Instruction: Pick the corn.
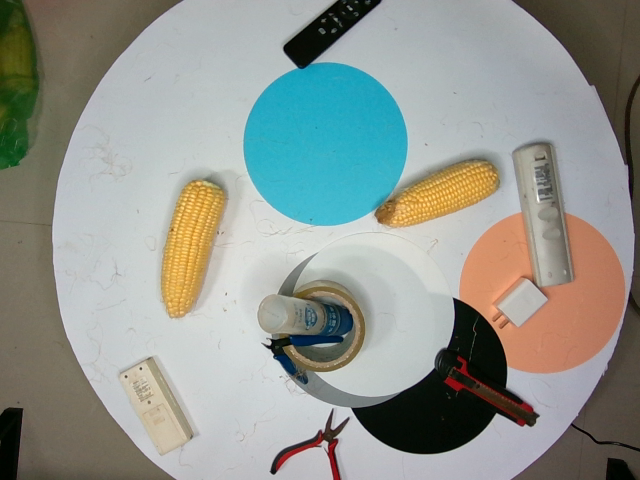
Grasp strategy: vertical